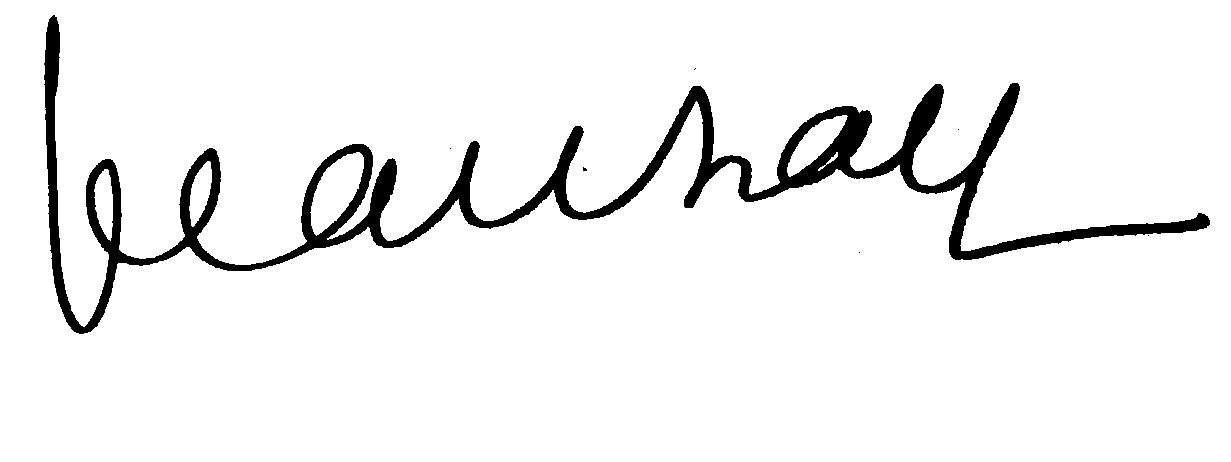
Signature of: jean zay